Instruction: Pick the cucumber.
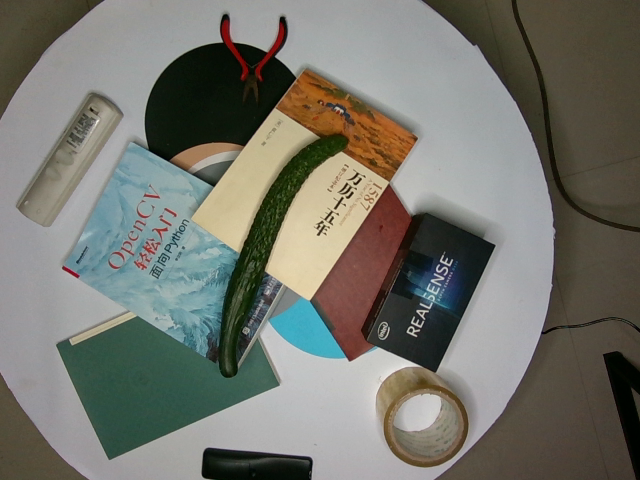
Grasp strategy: vertical